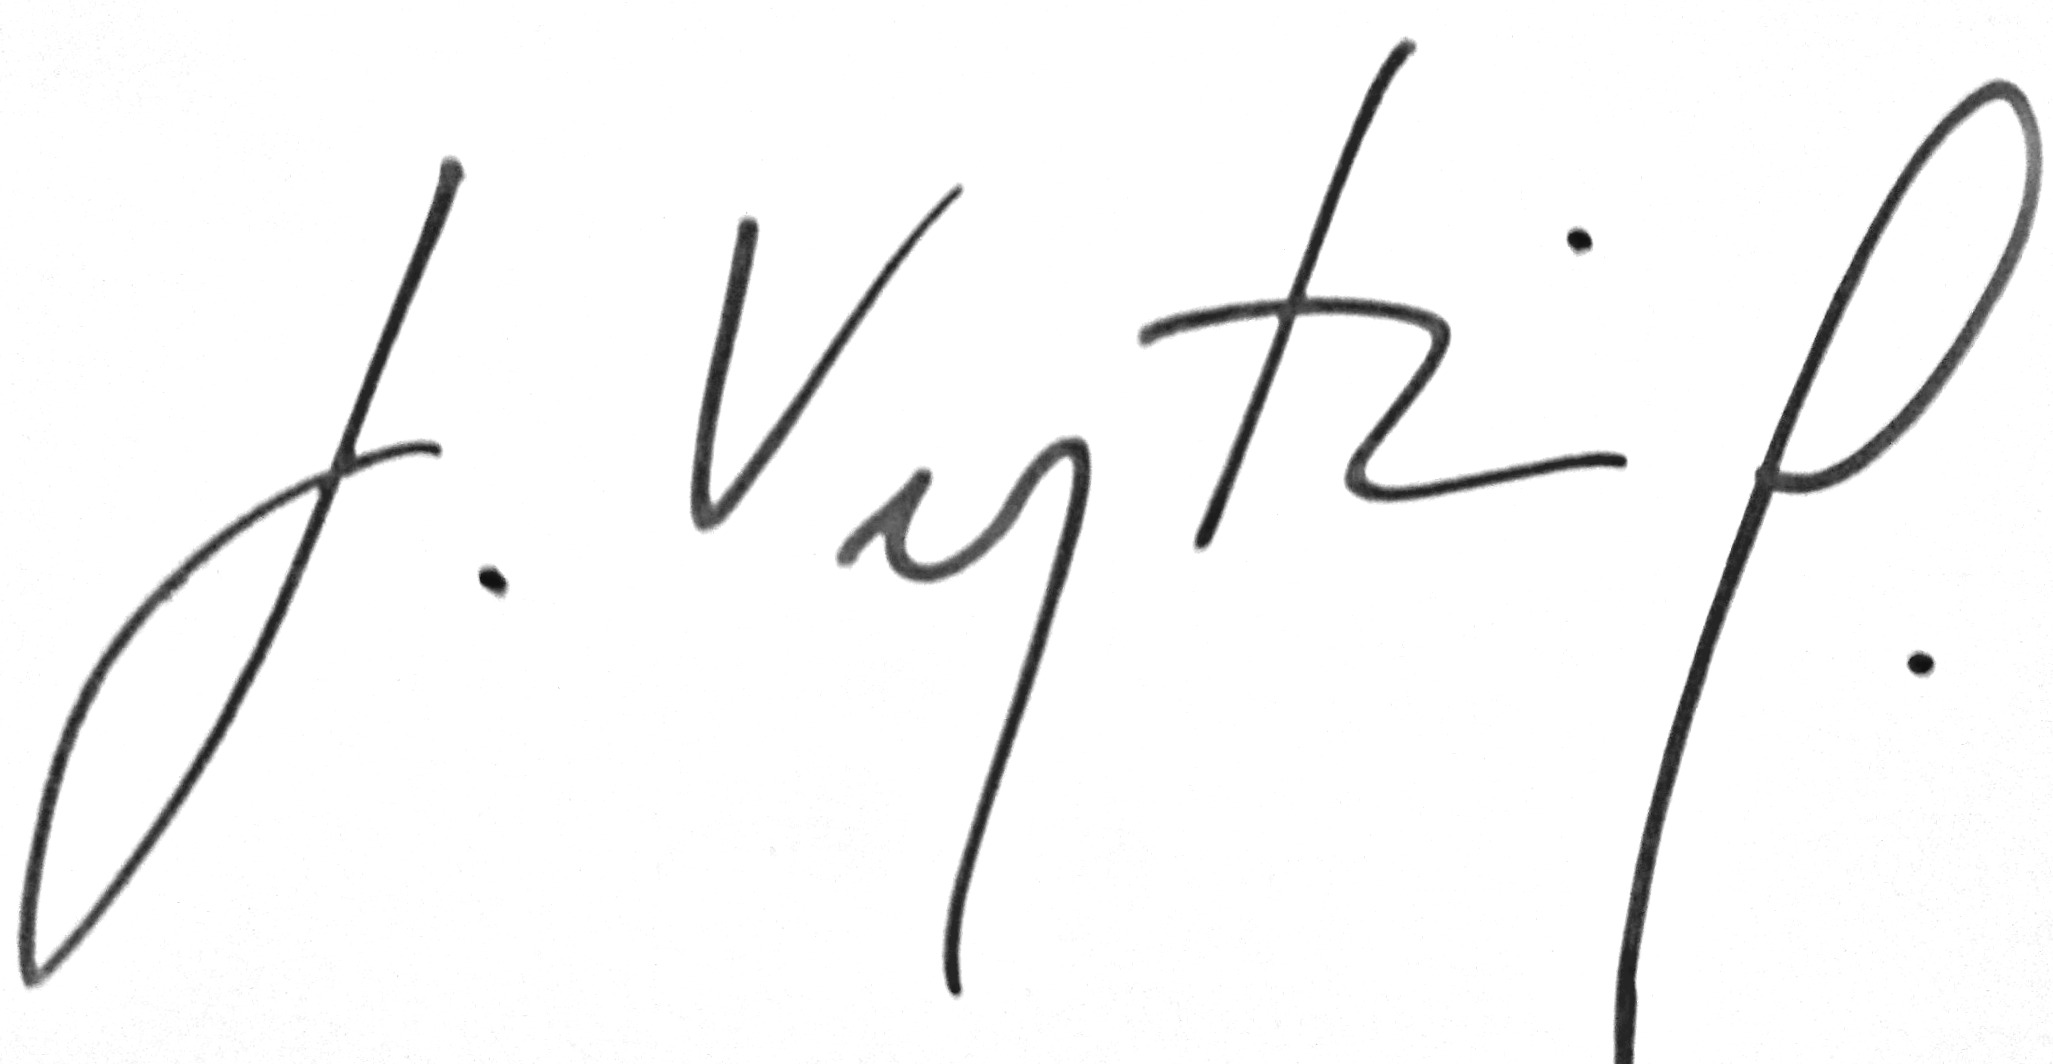
Signature of: jorge veytia